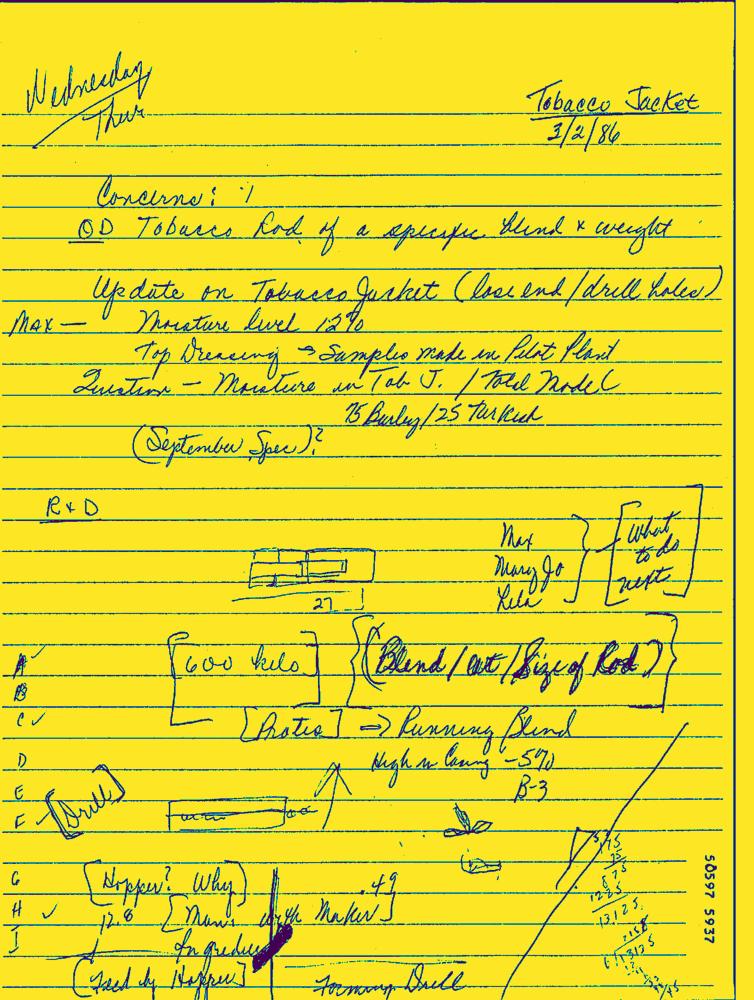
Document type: Hand-Written